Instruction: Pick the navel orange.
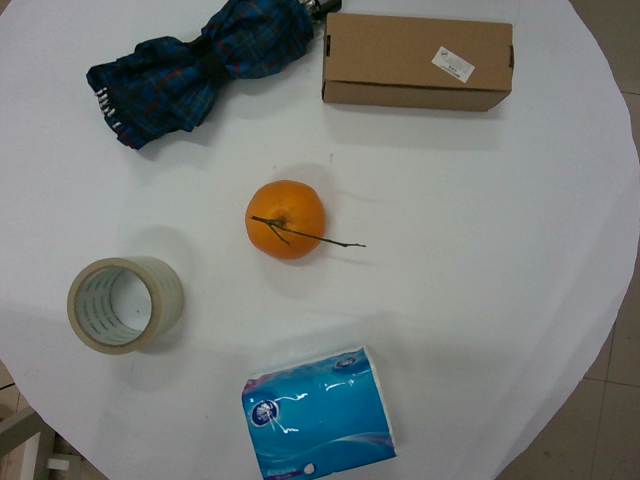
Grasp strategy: vertical